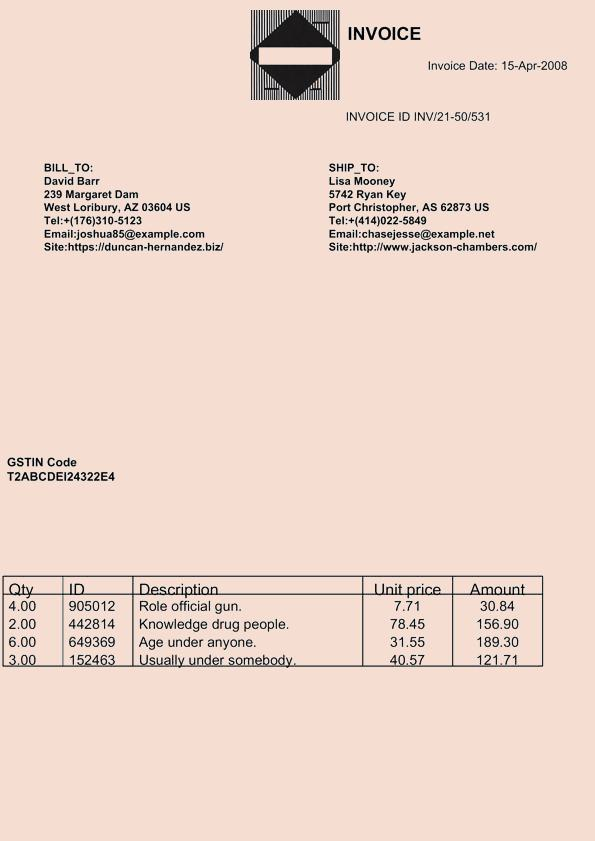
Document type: Invoice